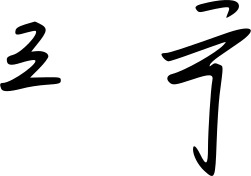
Signature of: cho kuk